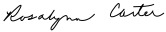
Signature of: rosalynn carter